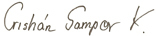
Signature of: cristián samper